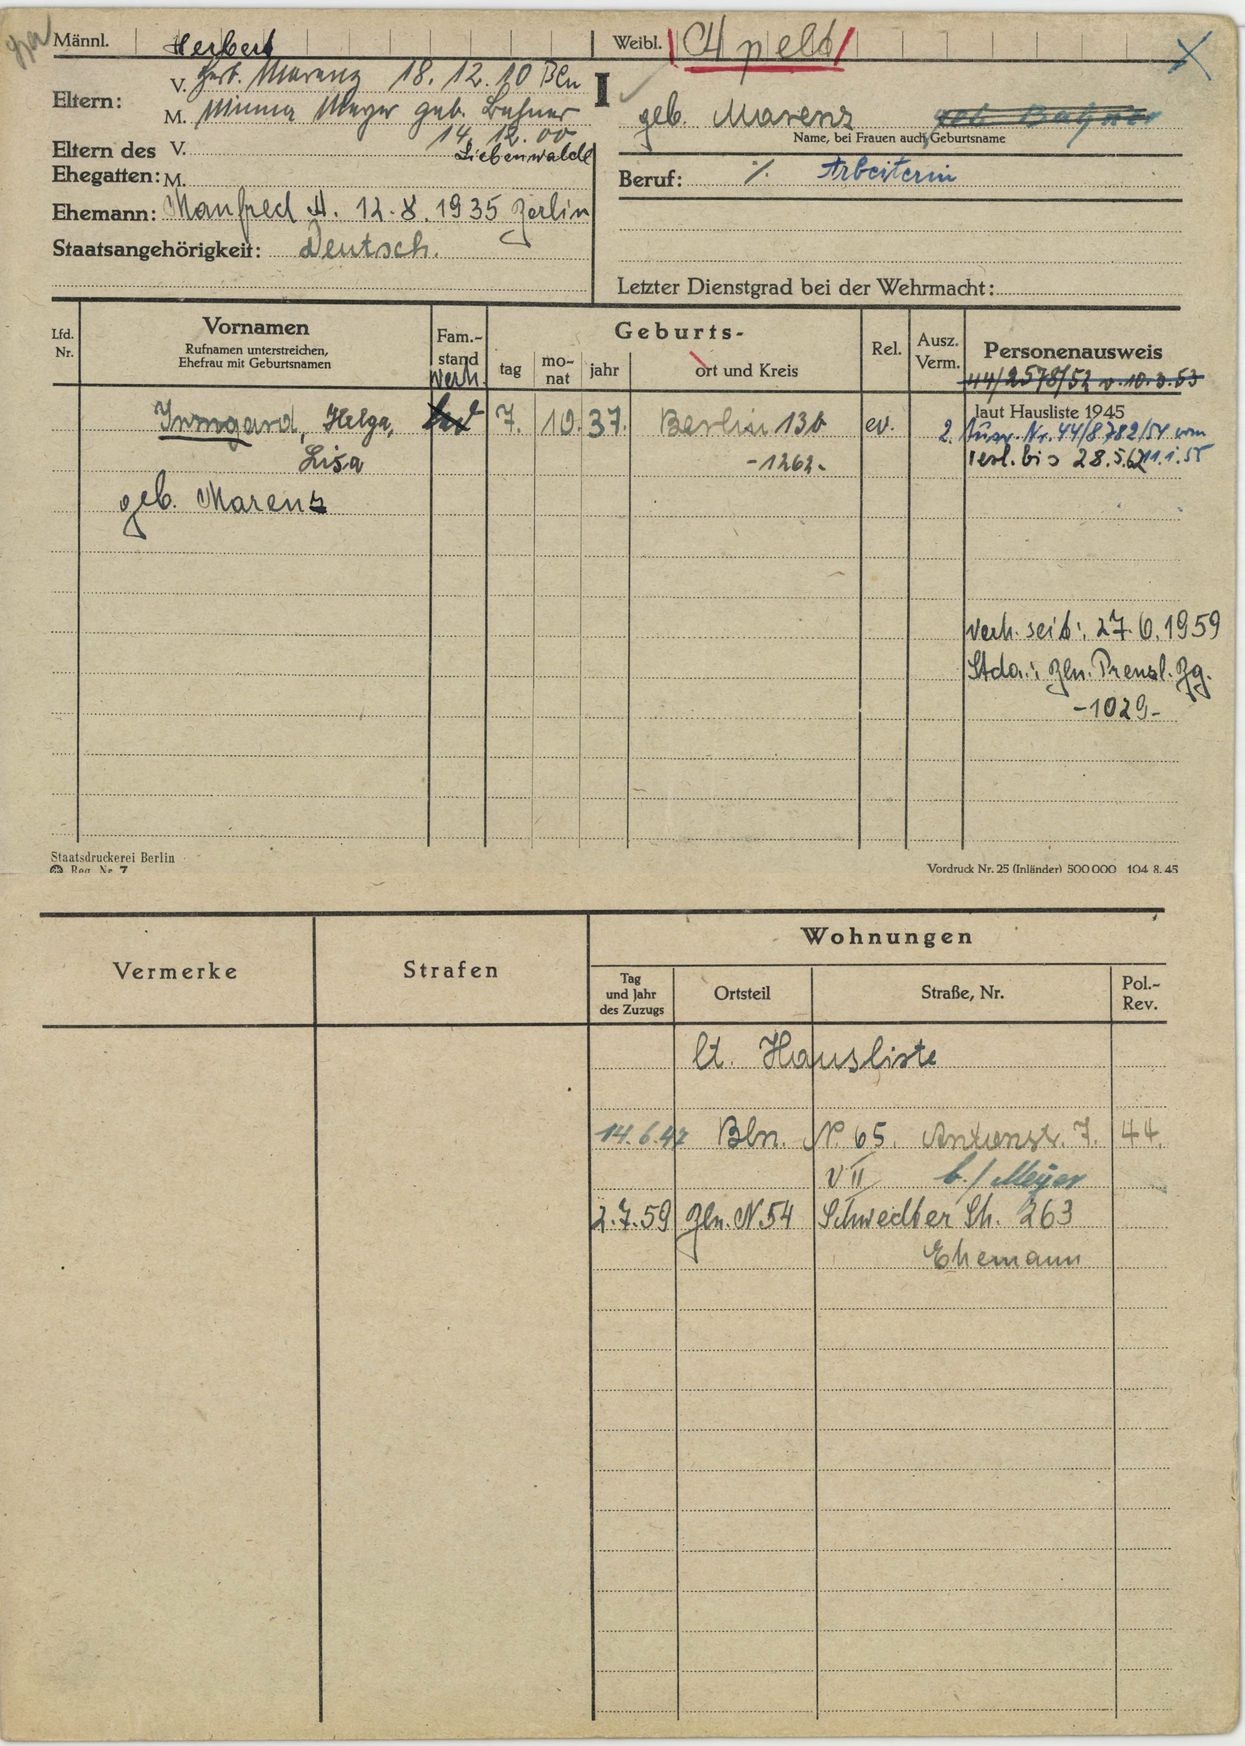
Apelt

geb. Marenz geb. Bahner